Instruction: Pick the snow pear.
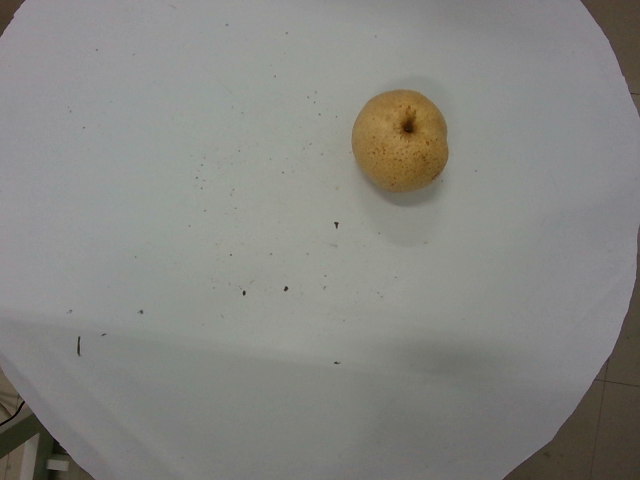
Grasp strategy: vertical